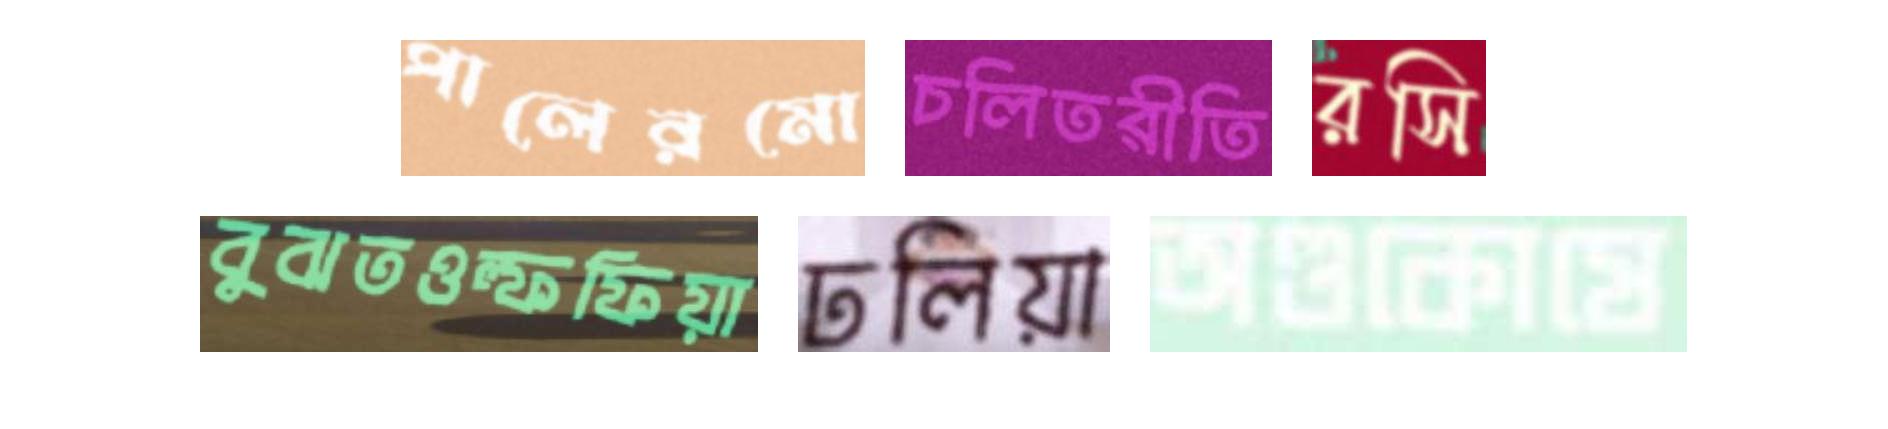
পালেরমো চলিতরীতি রসি
বুঝতওল্ফফিয়া ঢলিয়া অণ্ডকোষে